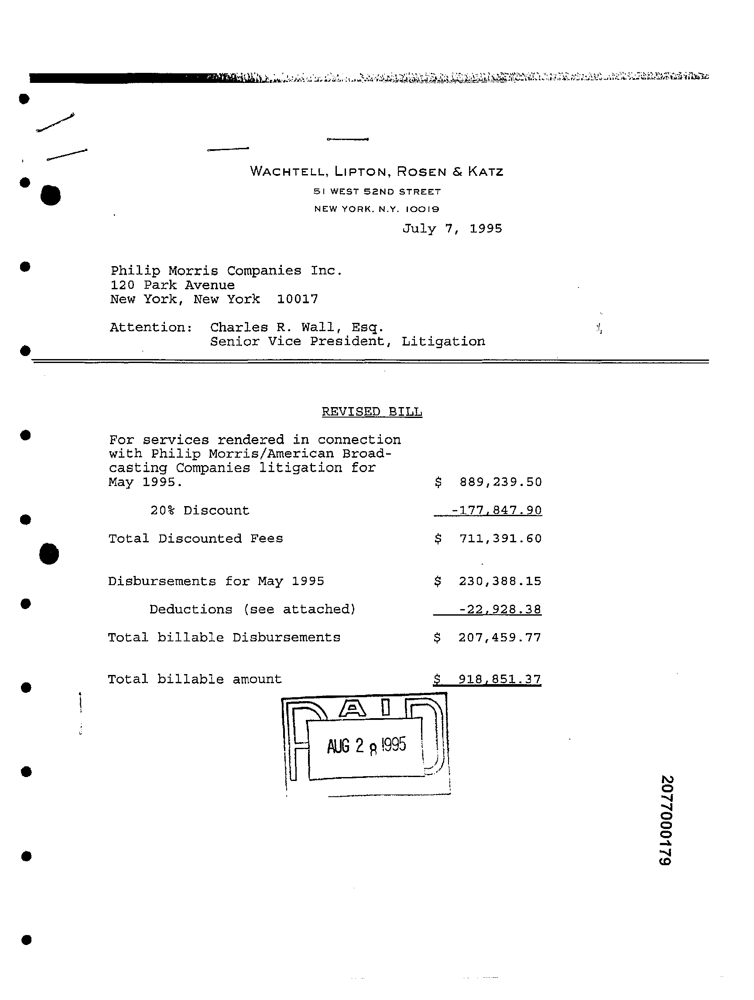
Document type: Invoice